Question: What appears to be the issue?
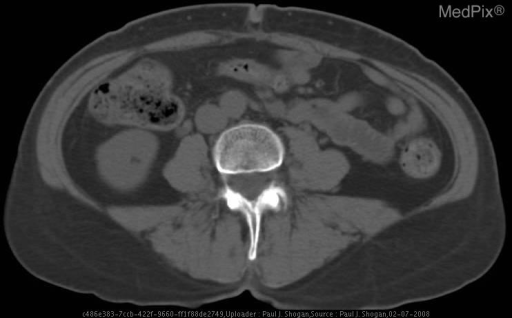
Answer: The findings suggest Gray-scale sonographic images of the right kidney demonstrate a well circumscribed 1 cm hyperechoic lesion in the lower pole that is isoechoic with the renal sinus.

Unenhanced CT of the kidneys was obtained demonstrating a tiny focal area of fat density in the lower pole of the right kidney, confirming the diagnosis of renal angiomyolipoma.. Unenhanced axial CT image from the same patient, at the level of the lower pole of the right kidney demonstrates a subcentimeter hypodense focus with Hounsfield Units measuring -21, confirming the sonographic findings of a small angiomyolipoma.. The patient might have a history of 59 yo woman referred for renal ultrasound..